Question: What might the diagnosis be?
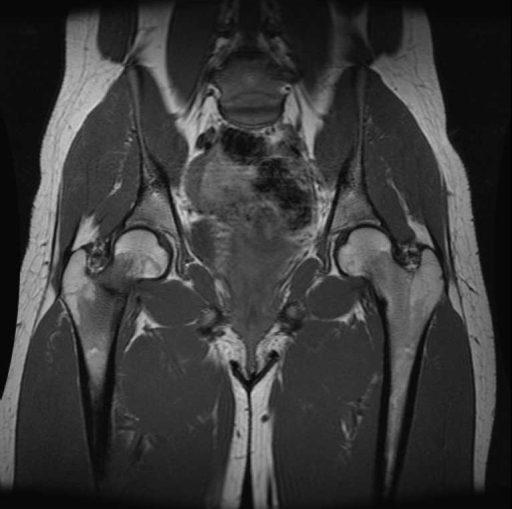
Answer: The possible diagnosis includes Stress fracture right femoral neck.